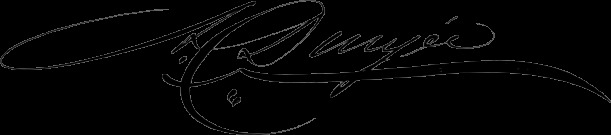
Signature of: abram duryée